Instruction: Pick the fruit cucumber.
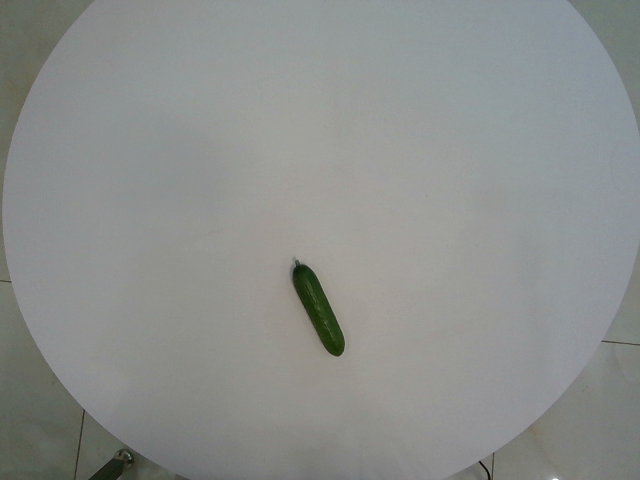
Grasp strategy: vertical